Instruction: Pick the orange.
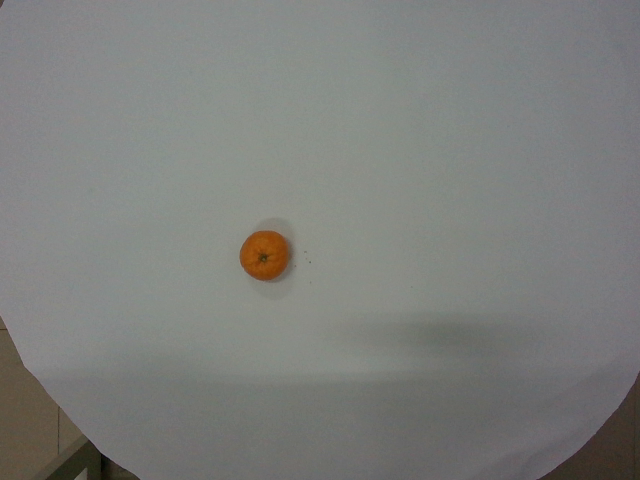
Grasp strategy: vertical